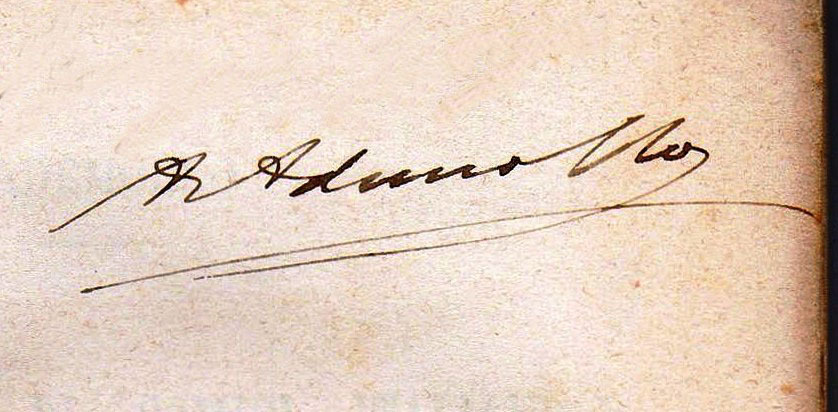
Signature of: alessandro ademollo